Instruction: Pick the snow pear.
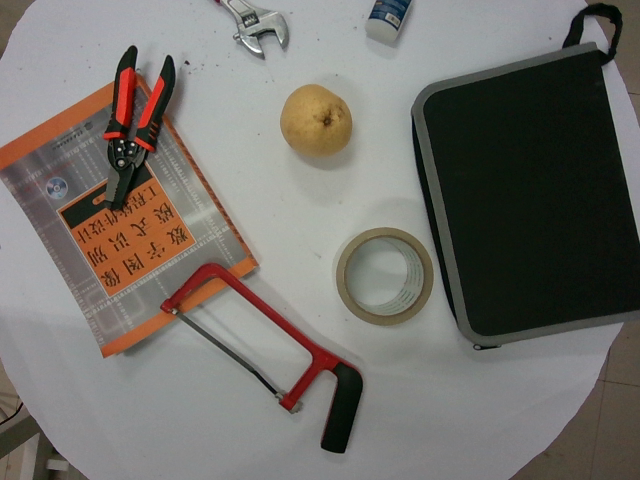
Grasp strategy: vertical